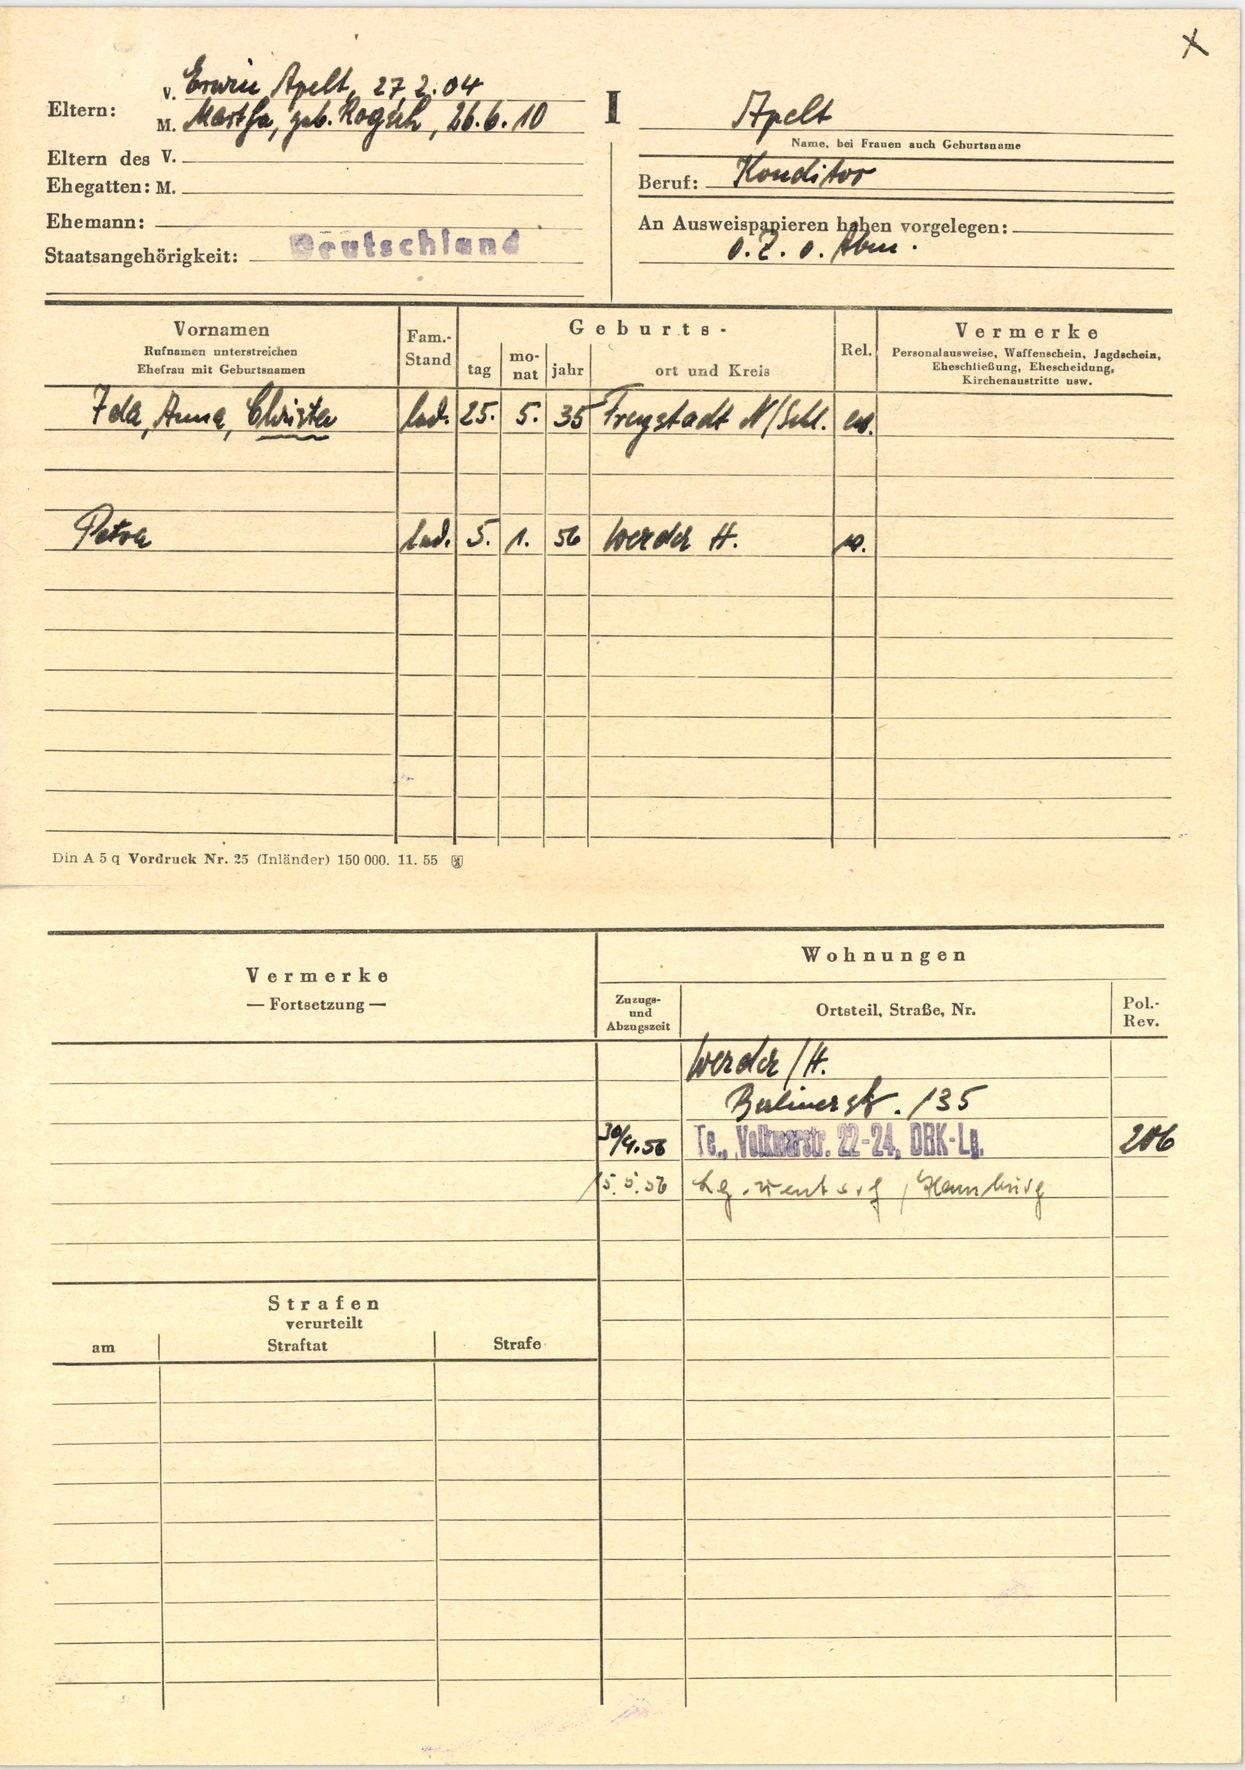
Apelt